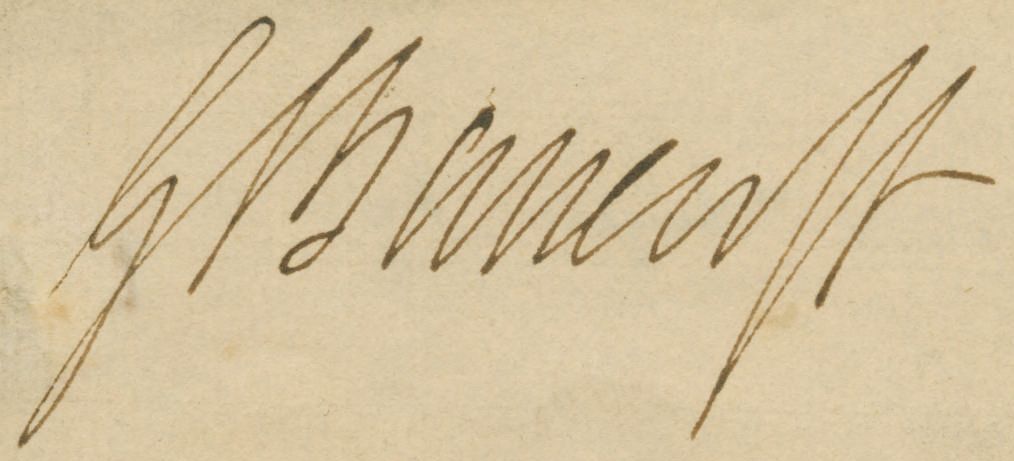
Signature of: george bancroft